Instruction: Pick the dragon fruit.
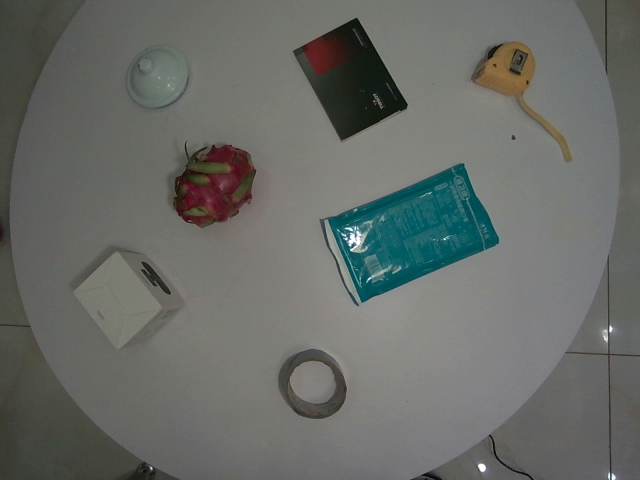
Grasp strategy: vertical